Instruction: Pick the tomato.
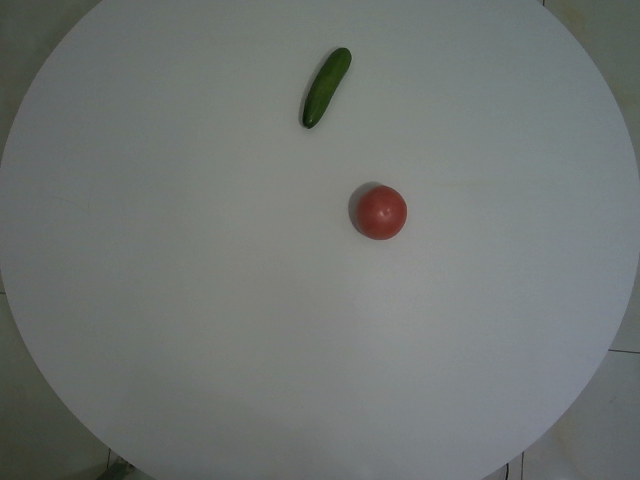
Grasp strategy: vertical